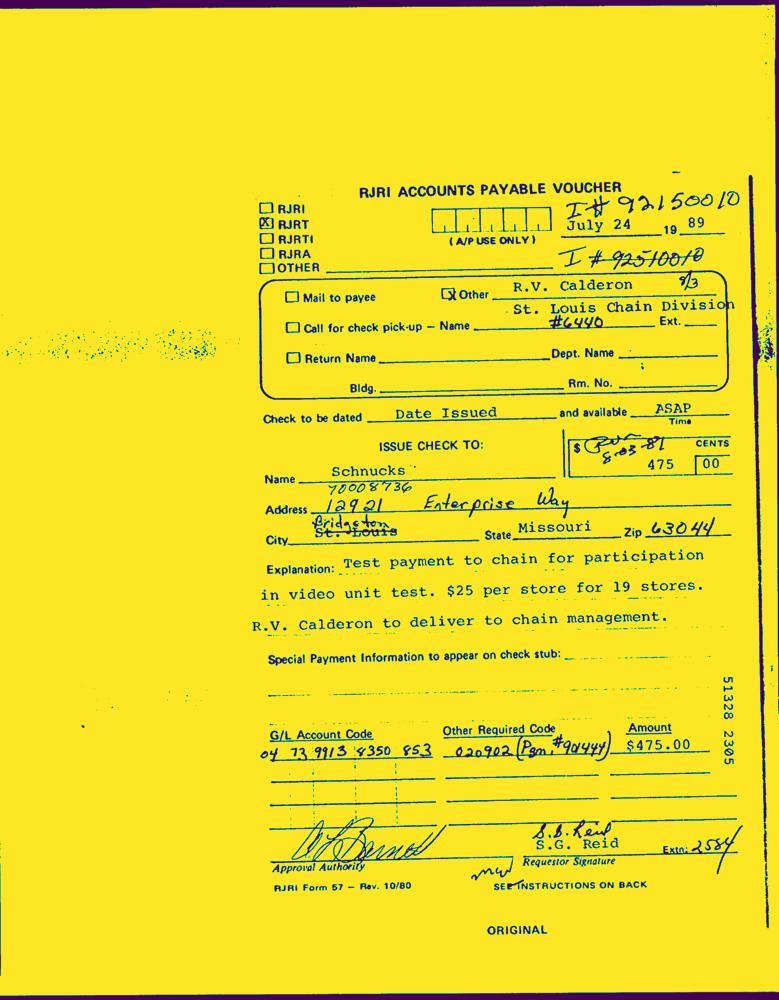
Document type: Invoice-Doc